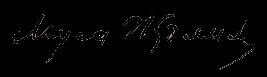
Signature of: musa cälil